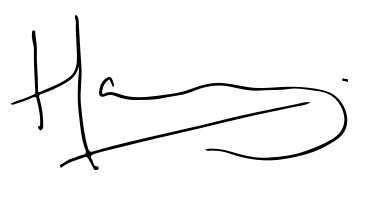
Signature of: prince harry duke of sussex